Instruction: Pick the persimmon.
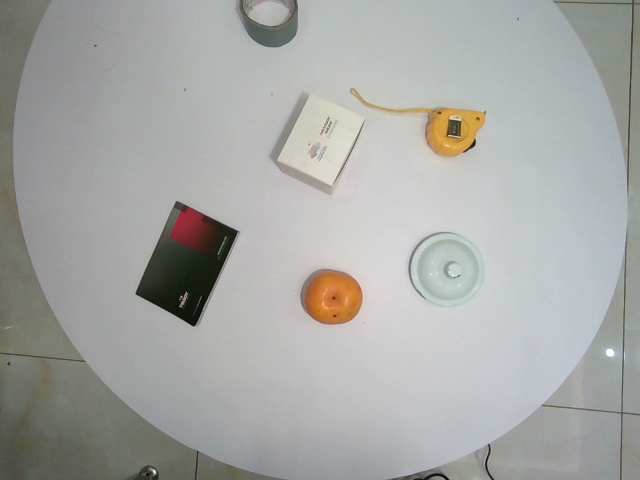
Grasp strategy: vertical